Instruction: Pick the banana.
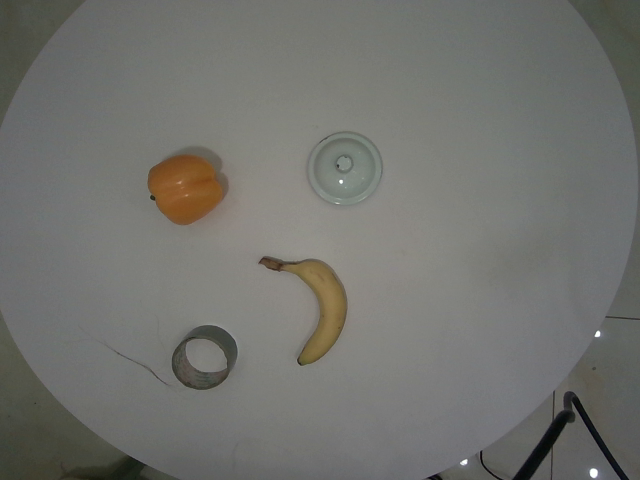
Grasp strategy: vertical